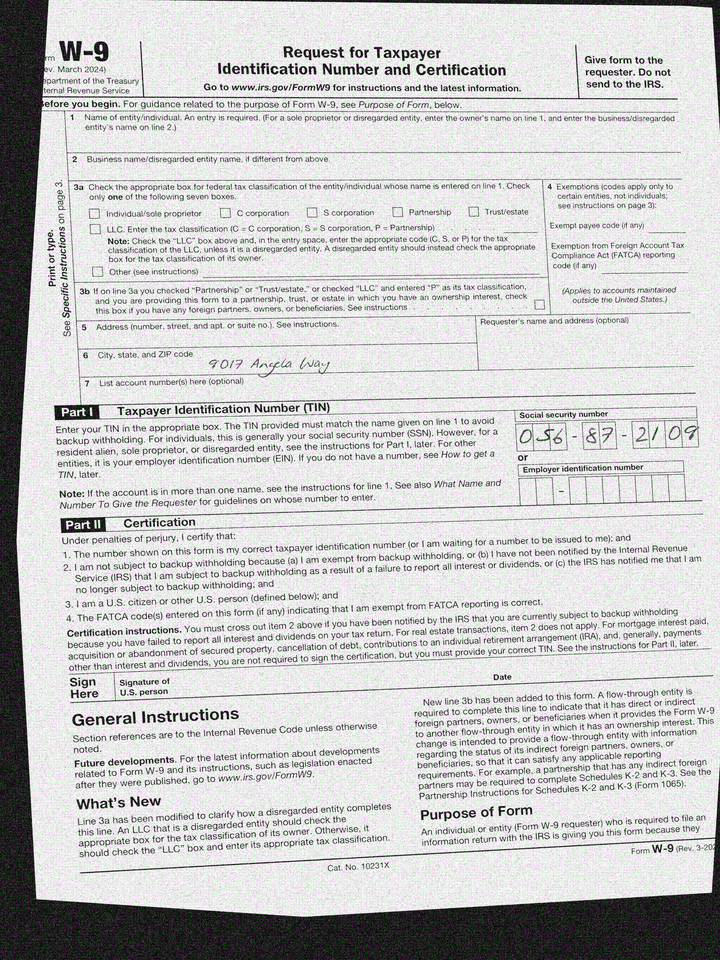
adr1: 9017 Angela Way
cbx: no
ssn: 056872109